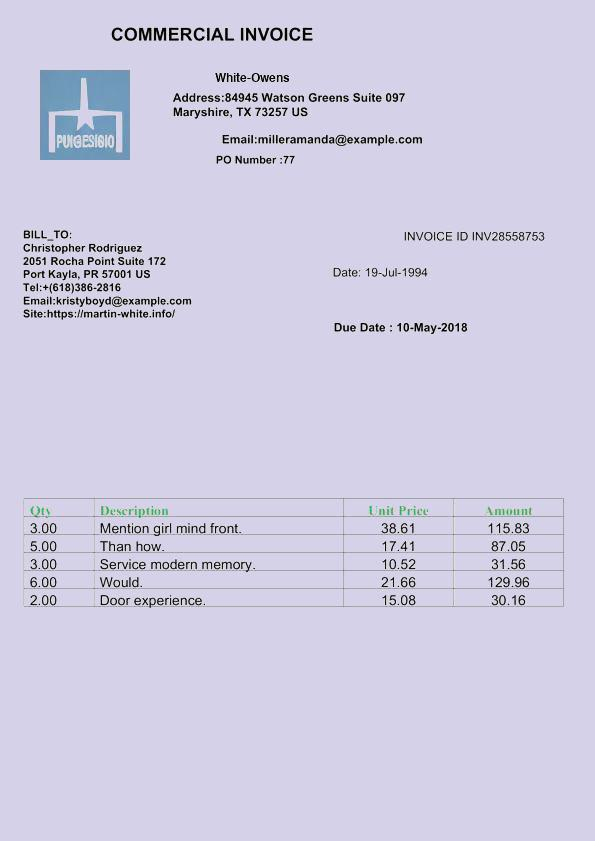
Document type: Invoice